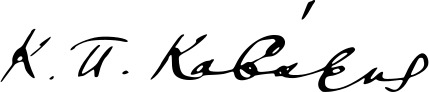
Signature of: konstantinos p cavafy